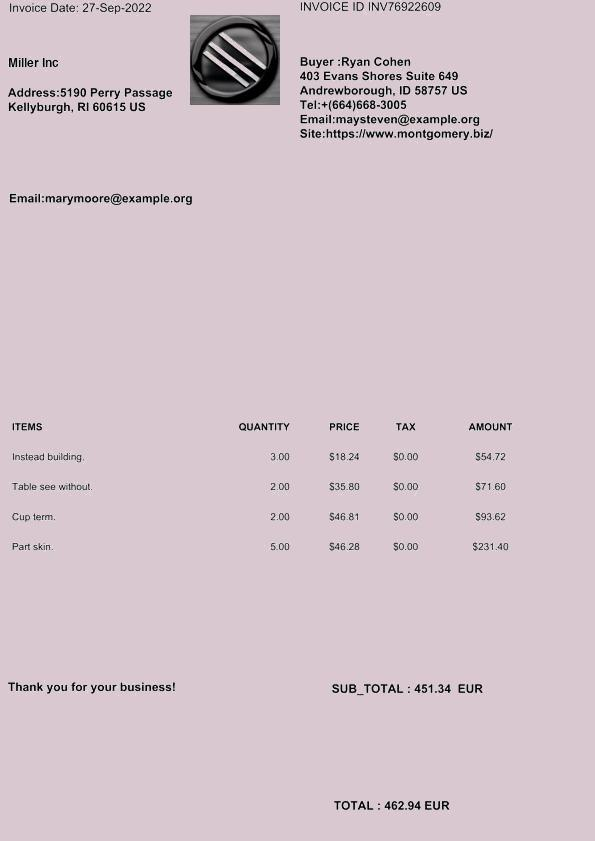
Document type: Invoice